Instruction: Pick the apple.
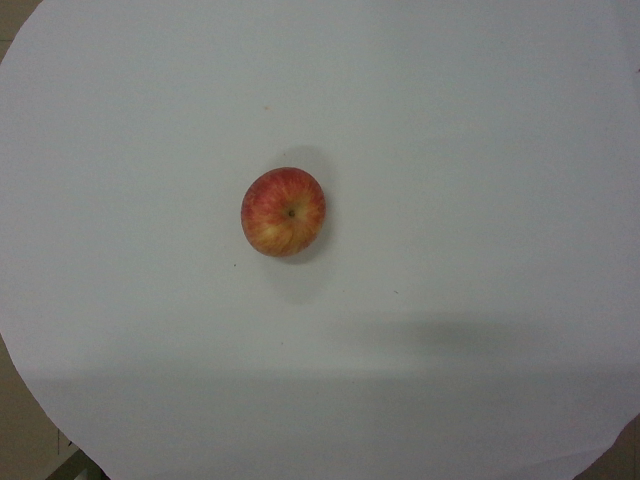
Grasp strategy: vertical